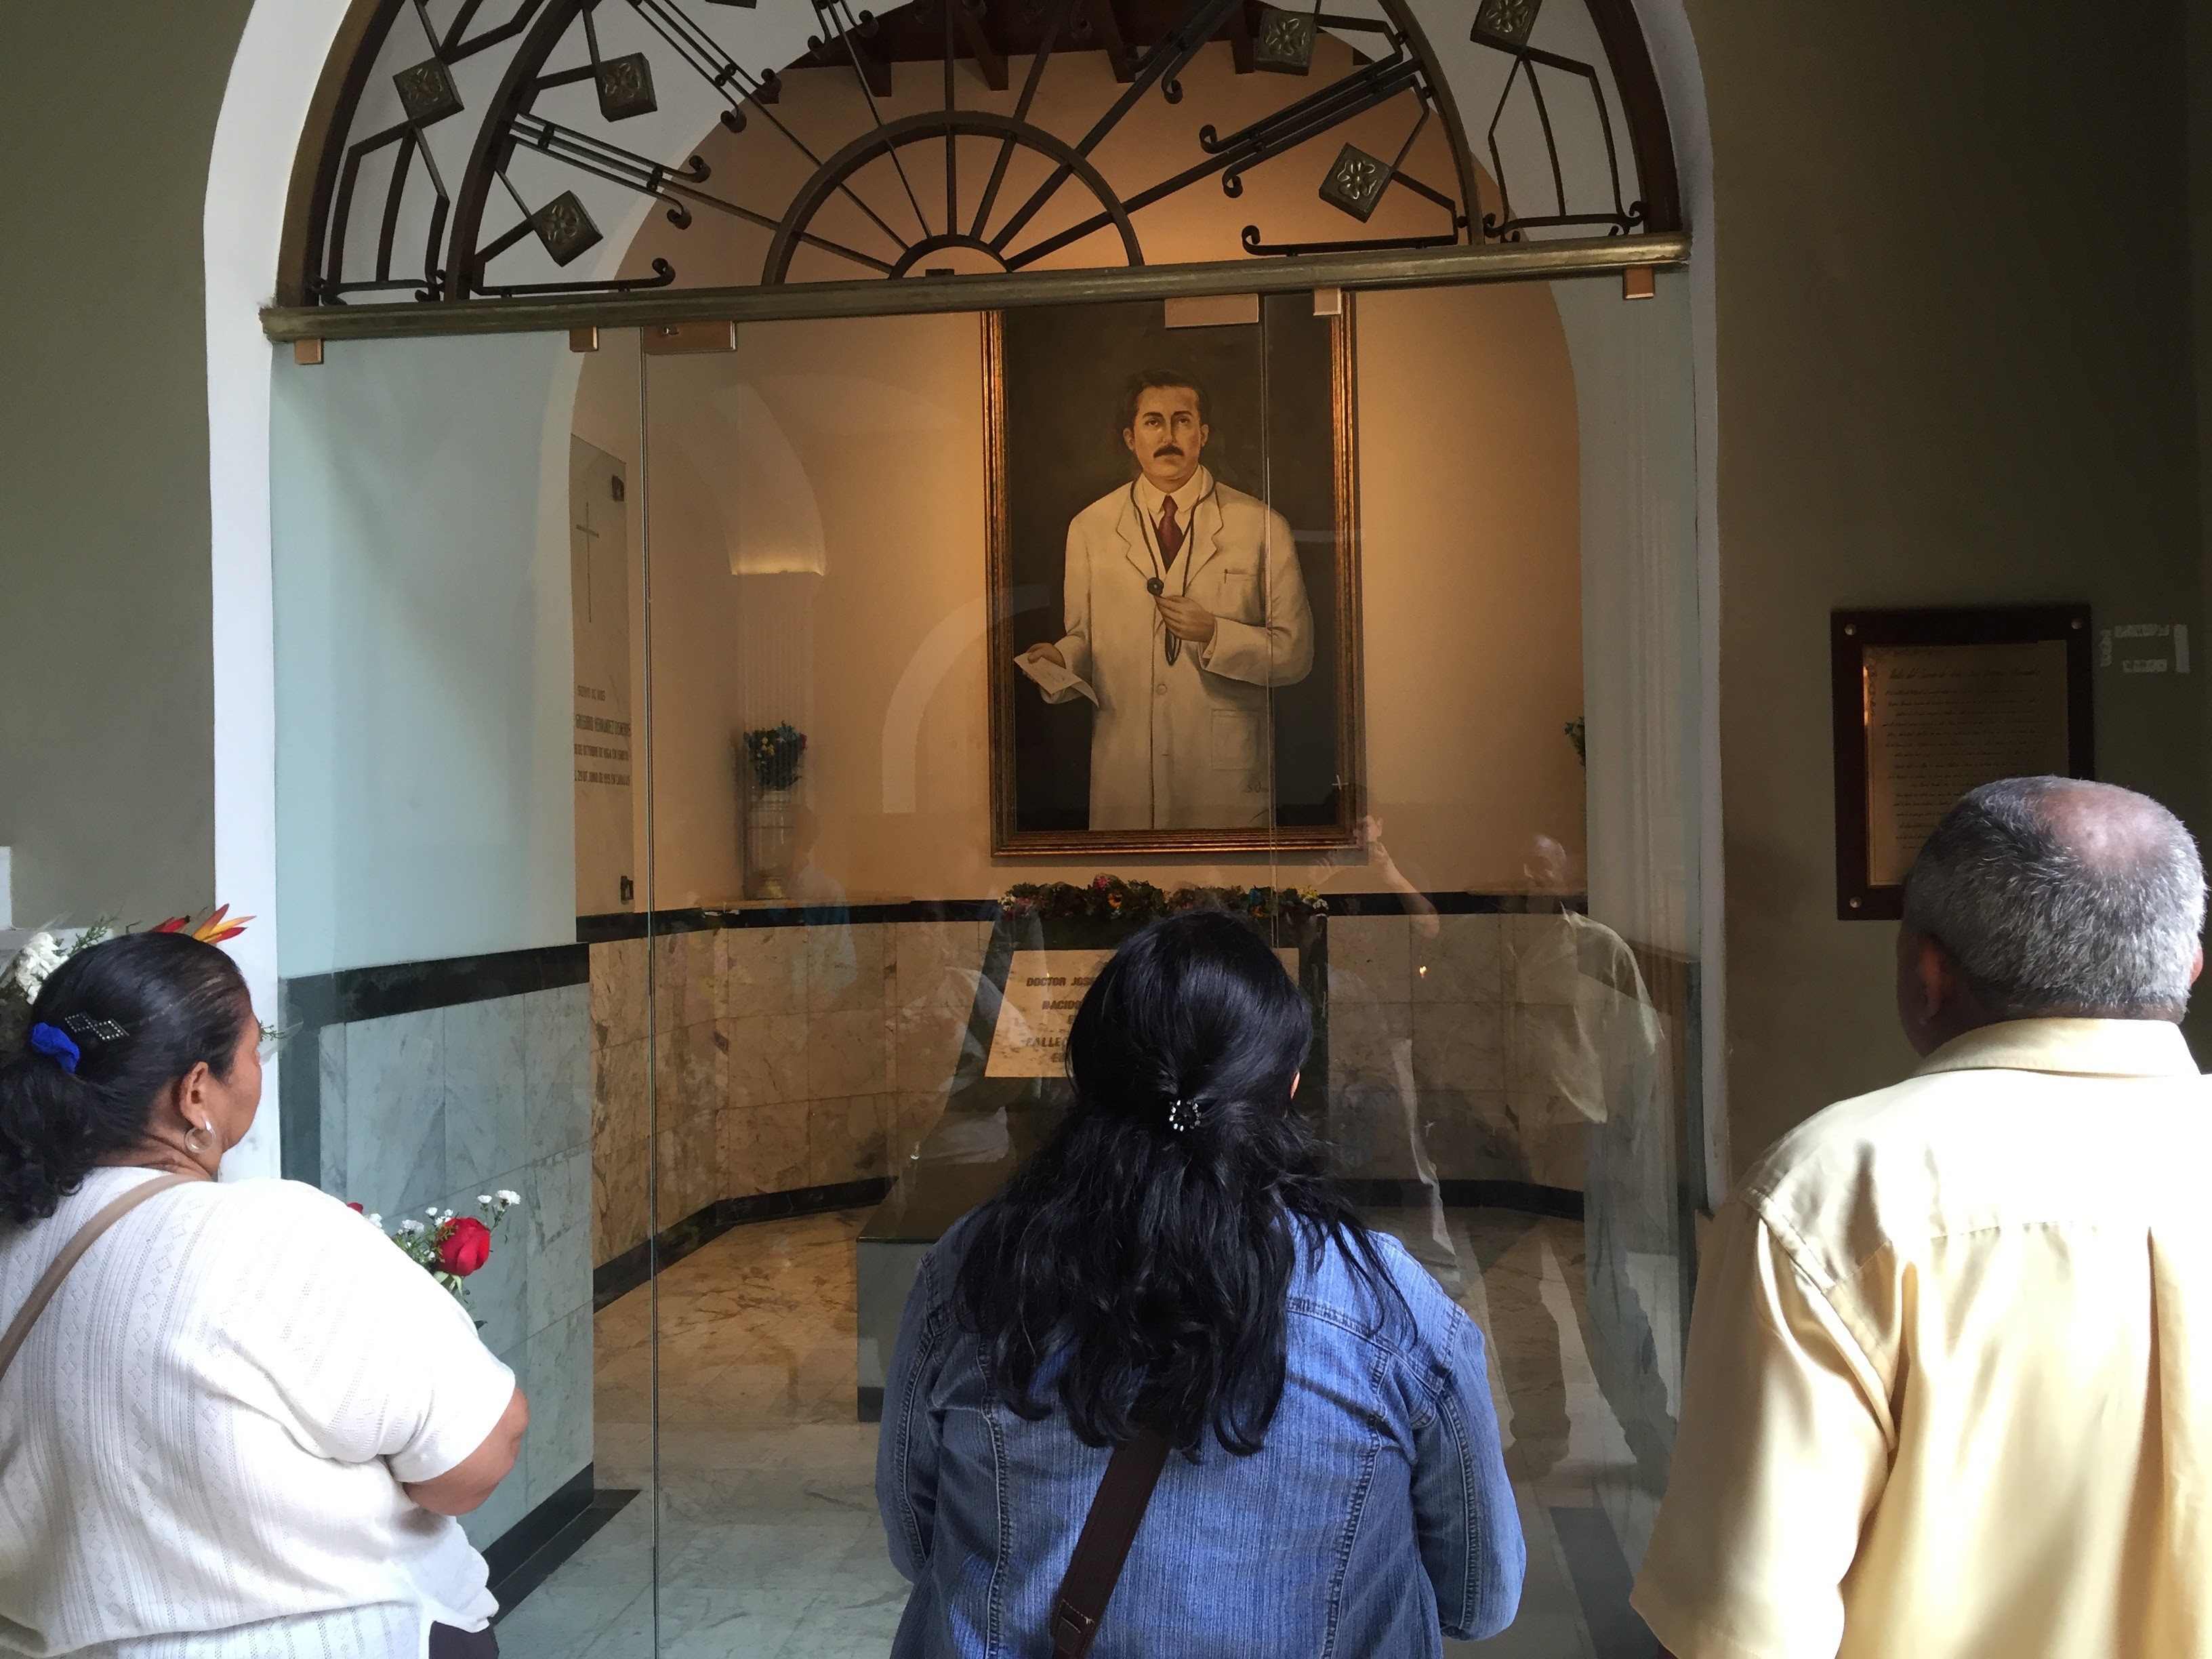
Signature of: josé gregorio monagas